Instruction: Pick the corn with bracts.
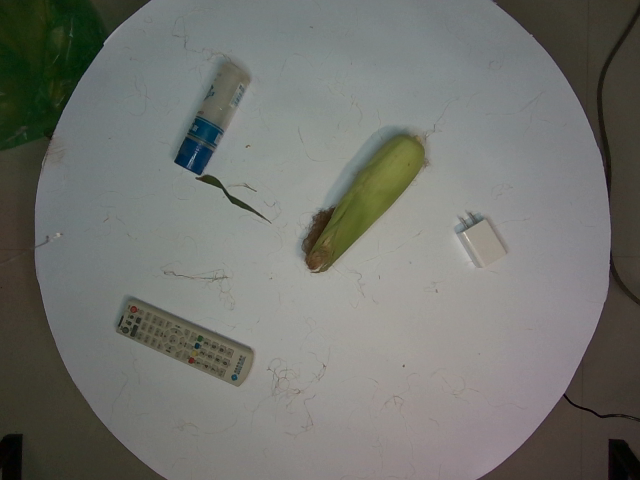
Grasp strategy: vertical